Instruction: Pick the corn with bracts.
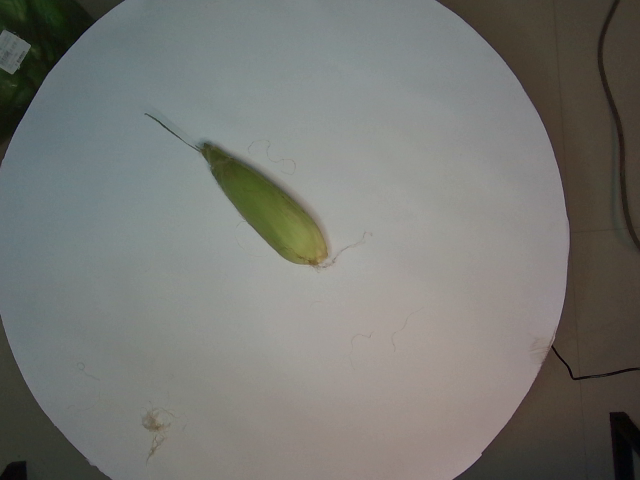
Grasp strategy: vertical